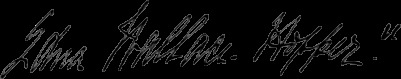
Signature of: edna wallace hopper